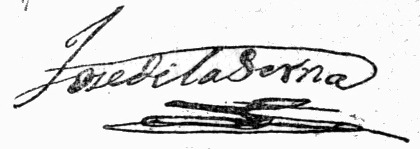
Signature of: josé de la serna